Question: Describe the condition in detail:
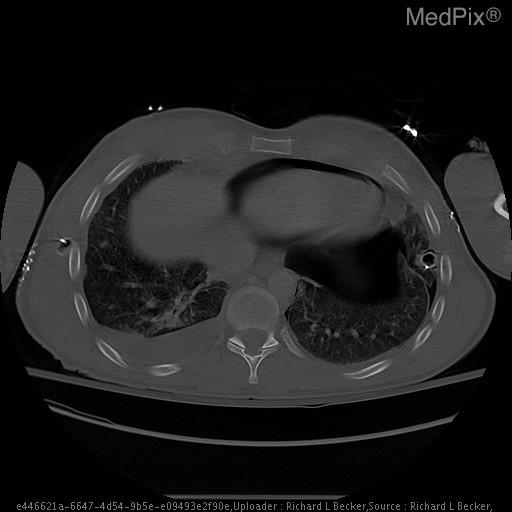
Answer: The disease is discussed as: Pneumopericardium is defined as air with the pericardial sac. It is an uncommon finding and the exact mechanism is still not well understood although it is an associated complication of existing pneumothorax or pneumomediastinum. It may occur in patients with barotrauma seondary to a blast injury or from valsalva maneuver. It can also be idiopathic and should be considered as a potential source of chest pain, especially if no trauma is present. It is important to recognize because it can result in cardiac tamponade for which the treatment is either surgical with needle drainage or close observation because they can spontaneously resolve.